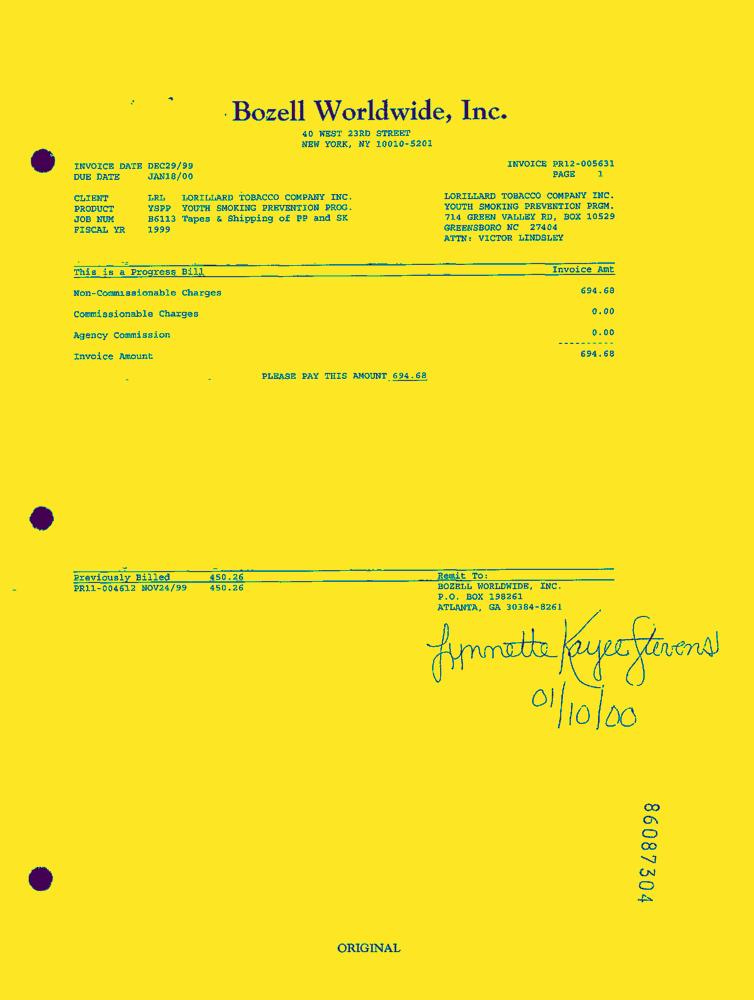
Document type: Invoice-Doc